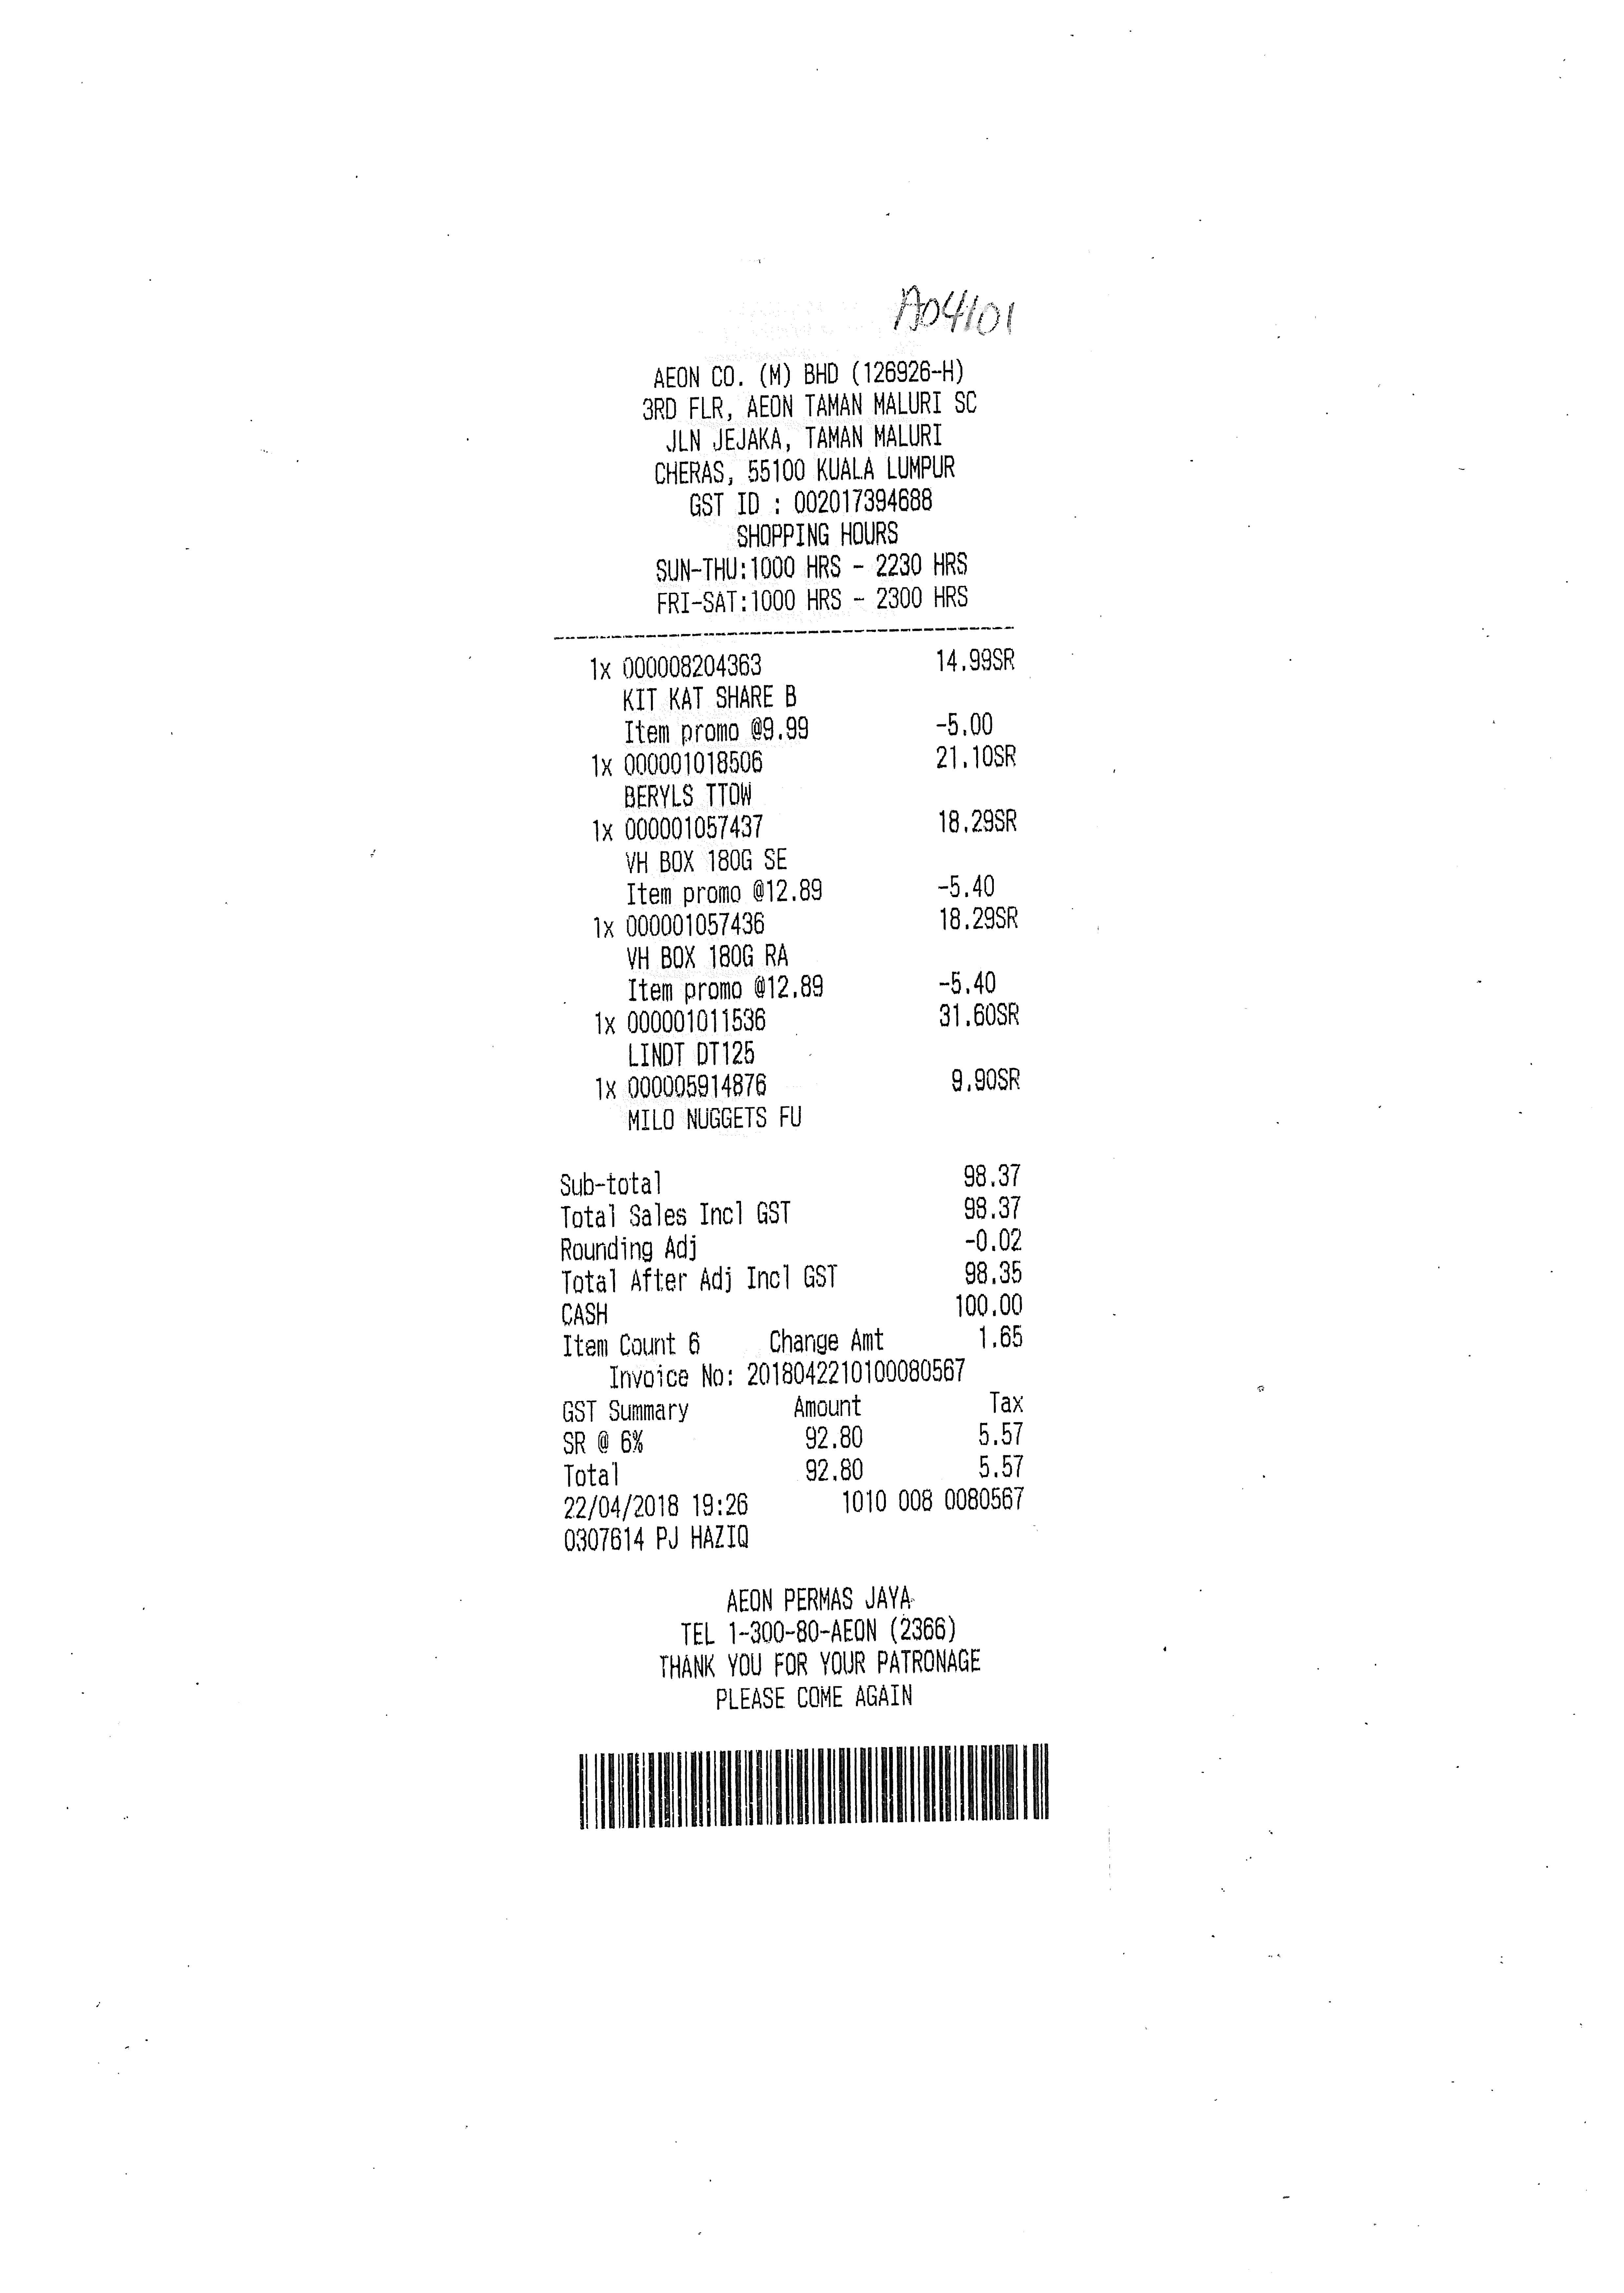
AEON CO. (M) BHD (126926-H)
3RD FLR, AEON TAMAN MALURI SC
JLN JEJAKA, TAMAN MALURI
CHERAS, 55100 KUALA LUMPUR
GST ID : 002017394688
SHOPPING HOURS
SUN-THU:1000 HRS - 2230 HRS
FRI-SAT:1000 HRS - 2300 HRS
1X
14.99SR
KIT KAT SHARE B
ITEM PROMO @9.99
-5.00
1X
21.10SR
BERYLS TTOW
1X
18.29SR
VH BOX 180G SE
ITEM PROMO @12.89
-5.40
1X
18.29SR
VH BOX 180G RA
ITEM PROMO @12.89
-5.40
1X
31.60SR
LINDT DT125
1X
9.90SR
MILO NUGGETS FU
SUB-TOTAL
98.37
TOTAL SALES INCL GST
98.37
ROUNDING ADJ
-0.02
TOTAL AFTER ADJ INCL GST
98.35
CASH
100.00
ITEM COUNT 6
CHANGE AMT
1.65
INVOICE NO: 2018042210100080567
GST SUMMARY
AMOUNT
TAX
SR @ 6%
92.80
5.57
TOTAL
92.80
5.57
22/04/2018 19:26
1010 008 0080567
0307614 PJ HAZIQ
AEON PERMAS JAYA
TEL 1-300-80-AEON (2366)
THANK YOU FOR YOUR PATRONAGE
PLEASE COME AGAIN
000008204363
000001018506
000001057437
000001057436
000001011536
000005914876